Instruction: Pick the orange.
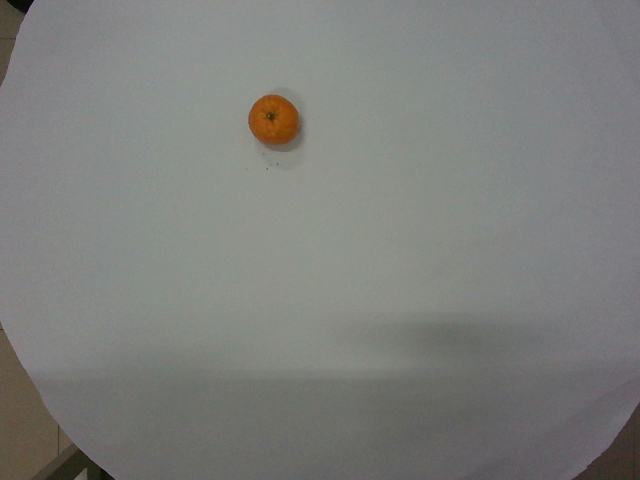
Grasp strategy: vertical